Question: What do the imaging results show?
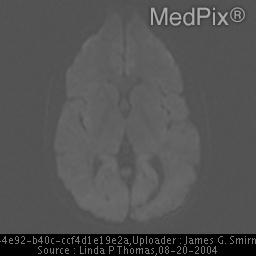
Answer: The imaging shows 11 x 11 x 13 mm nonenhancing well-circumscribed mildly T1 hyperintense and markedly T2 hypointense round mass in the anterior-superior third ventricle without ventricular enlargement. There is a well-circumscribed mildly T1 hyperintense and markedly T2 hypointense, nonenhancing mass, in the anterior-superior third ventricle.  The hypointensity has been called the "black hole" effect of Colloid Cyst..